Extract the amount written in words, the amount in digits, the name of the payee, the date on the cheque, and the bank's name from the image.
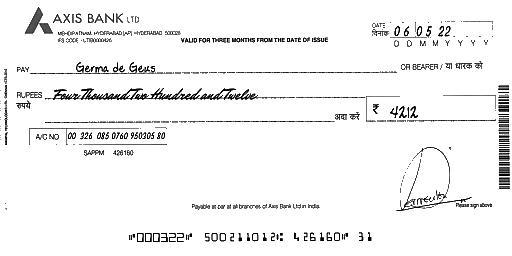
amt_in_words: Four Thousand Two Hundred and Twelve
amt_in_figures: 4212
payee_name: Germa de Geus
bank_name: AXIS BANK
cheque_date: 06/05/22